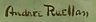
Signature of: andrée ruellan